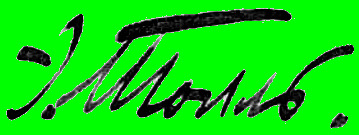
Signature of: eduard von toll